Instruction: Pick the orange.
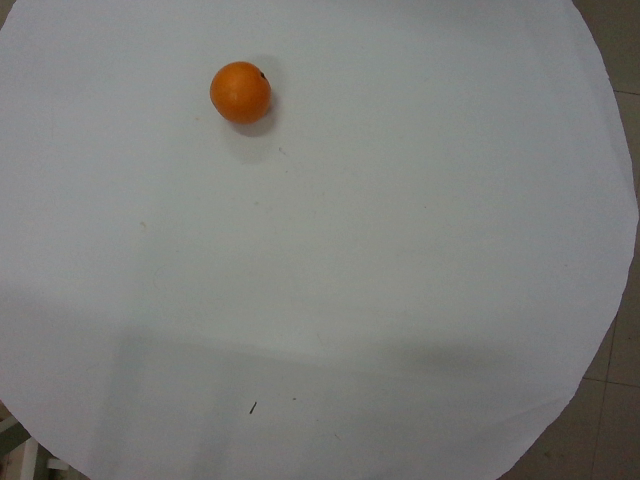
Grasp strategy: vertical